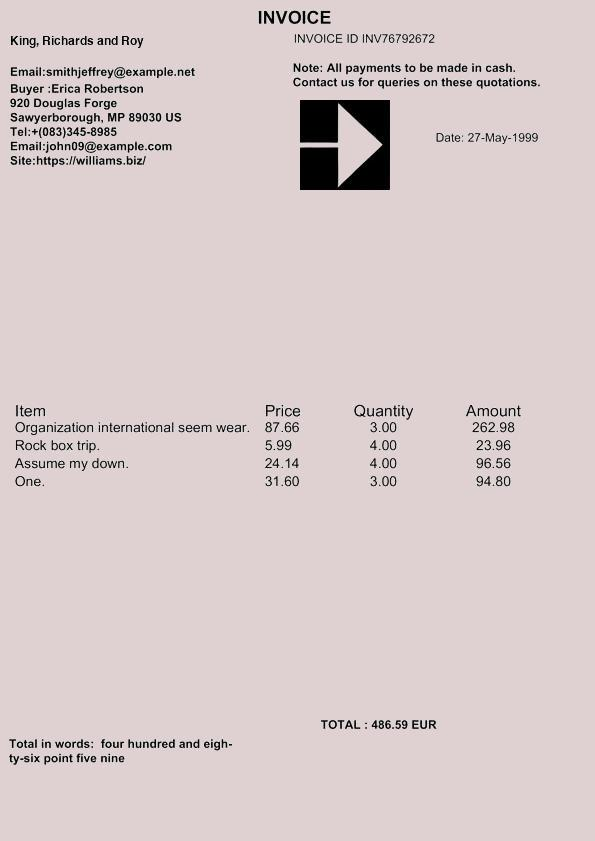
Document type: Invoice